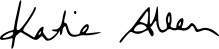
Signature of: katie allen